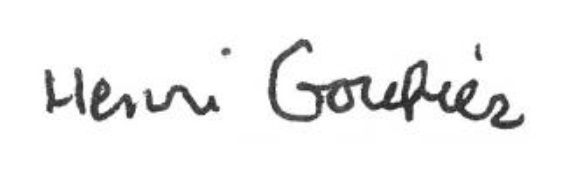
Signature of: henri gouhier